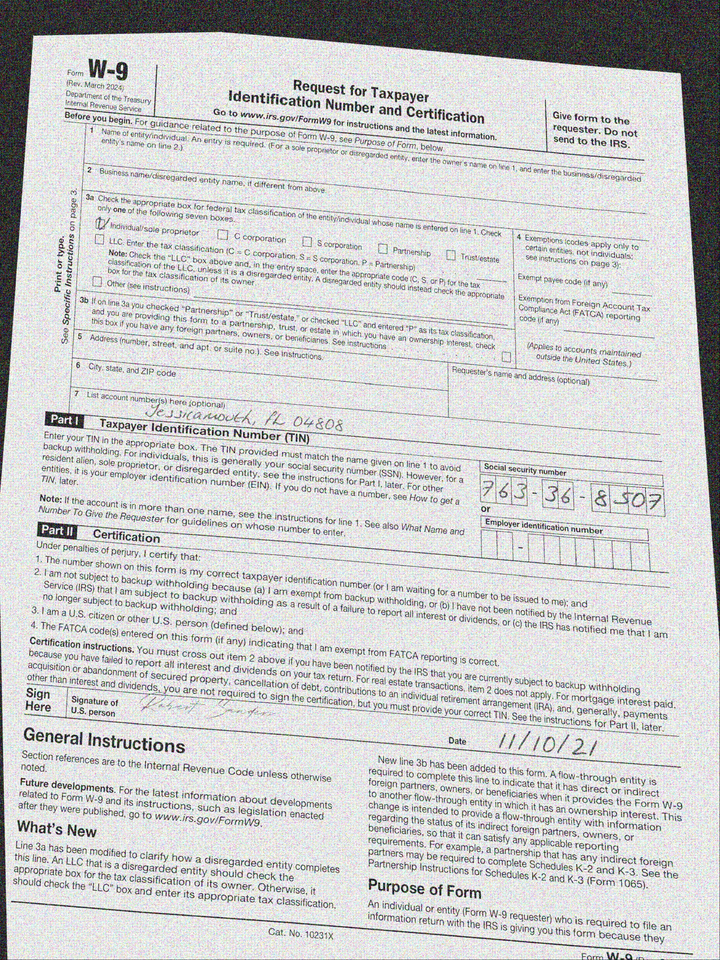
adr2: Jessicamouth, FL 04808
cbx: yes
ssn: 763368507
sdt: 11/10/21